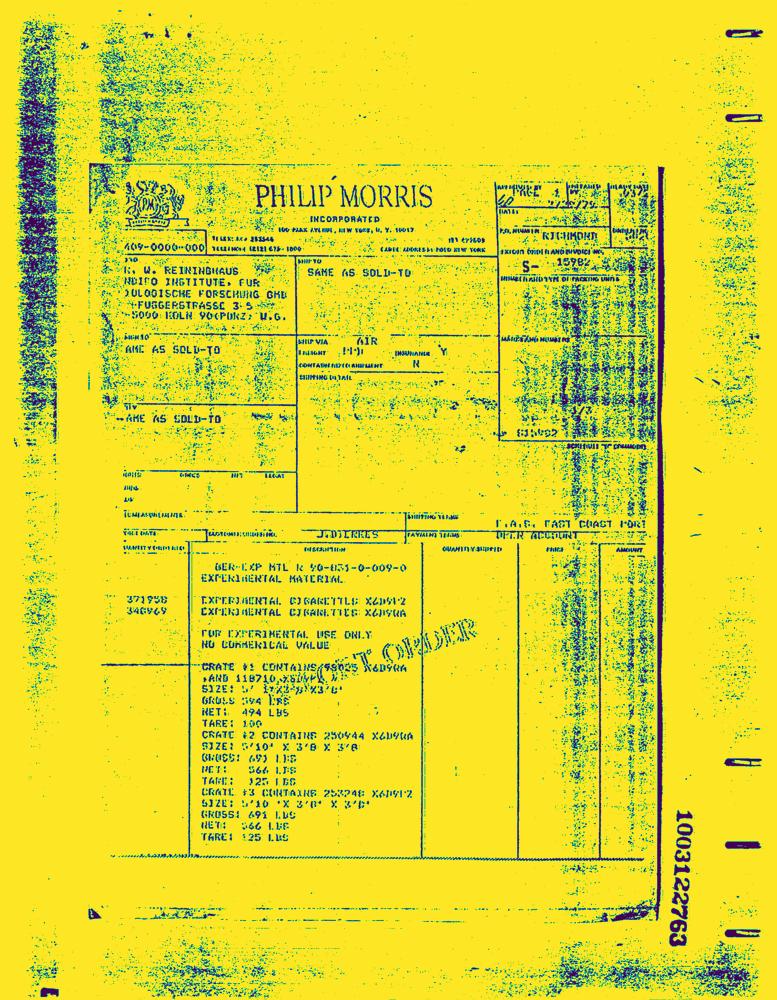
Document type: Invoice-Doc